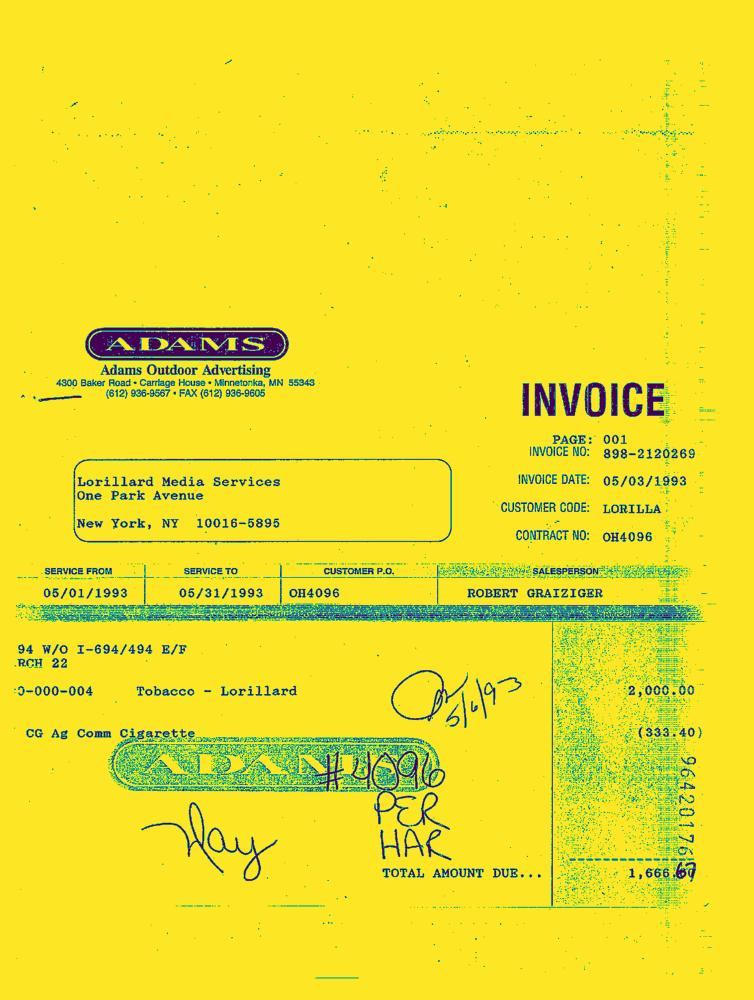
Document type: Invoice-Doc